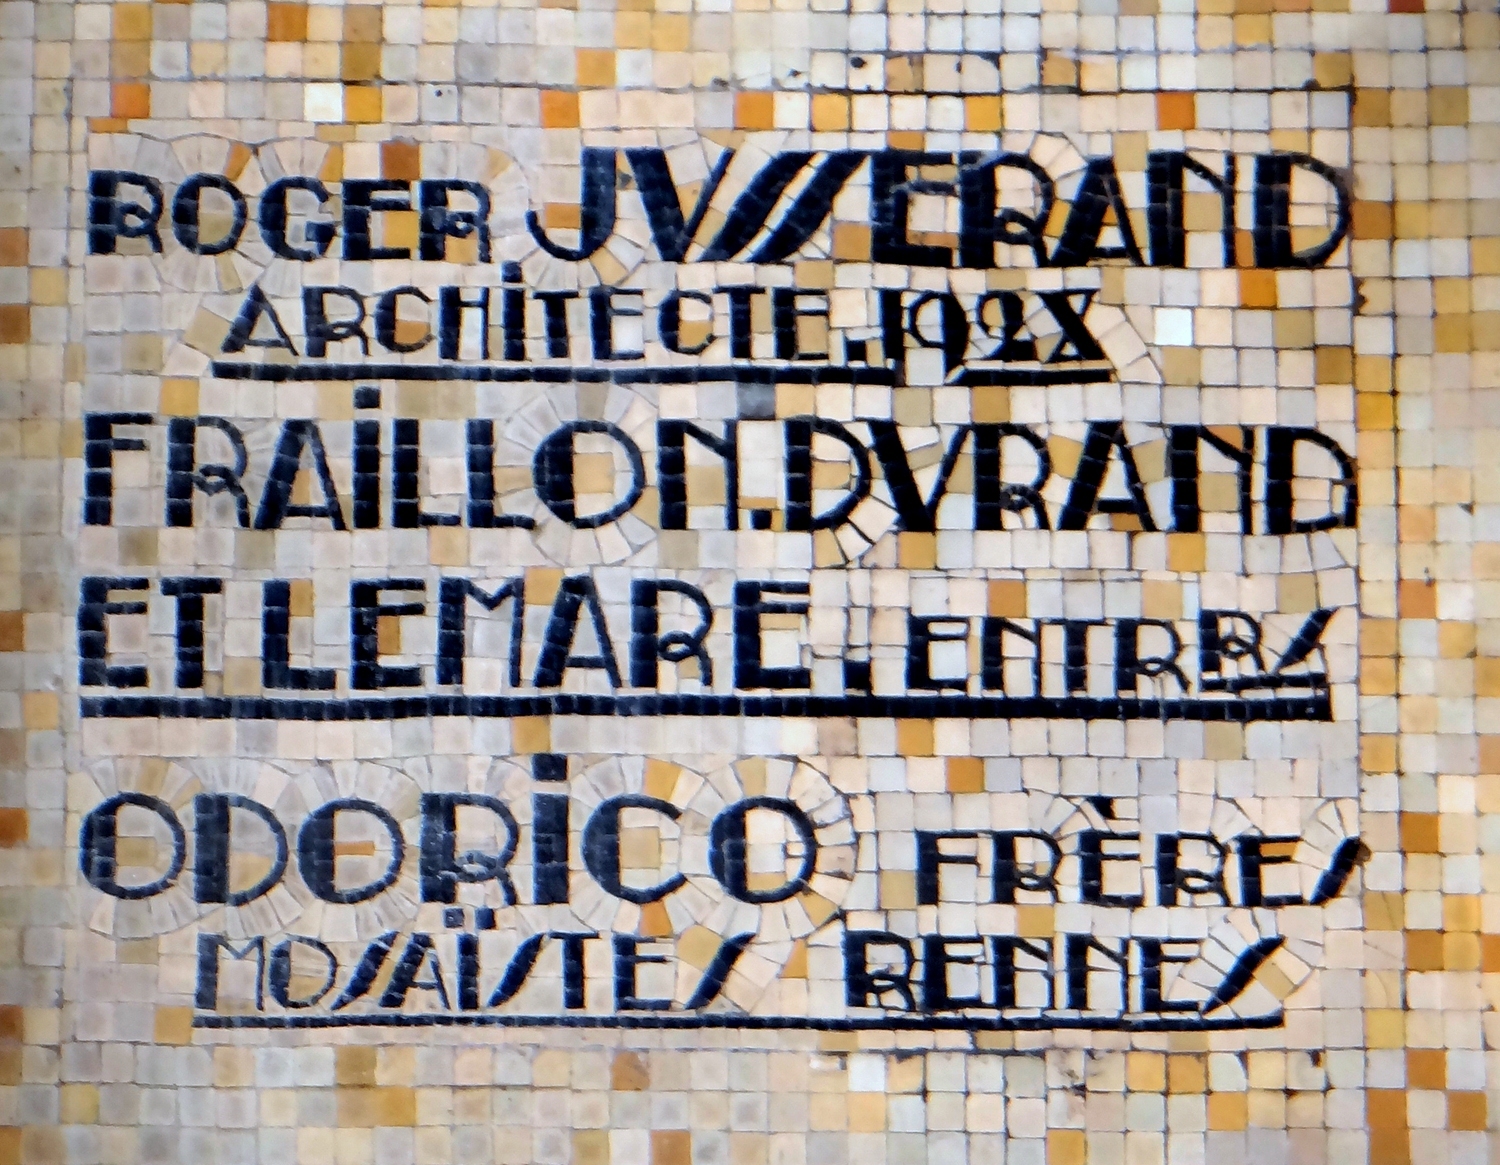
Signature of: isidore odorico